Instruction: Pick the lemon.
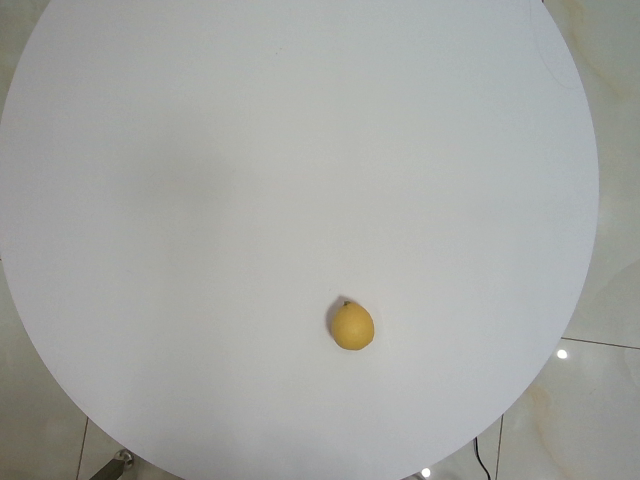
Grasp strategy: vertical